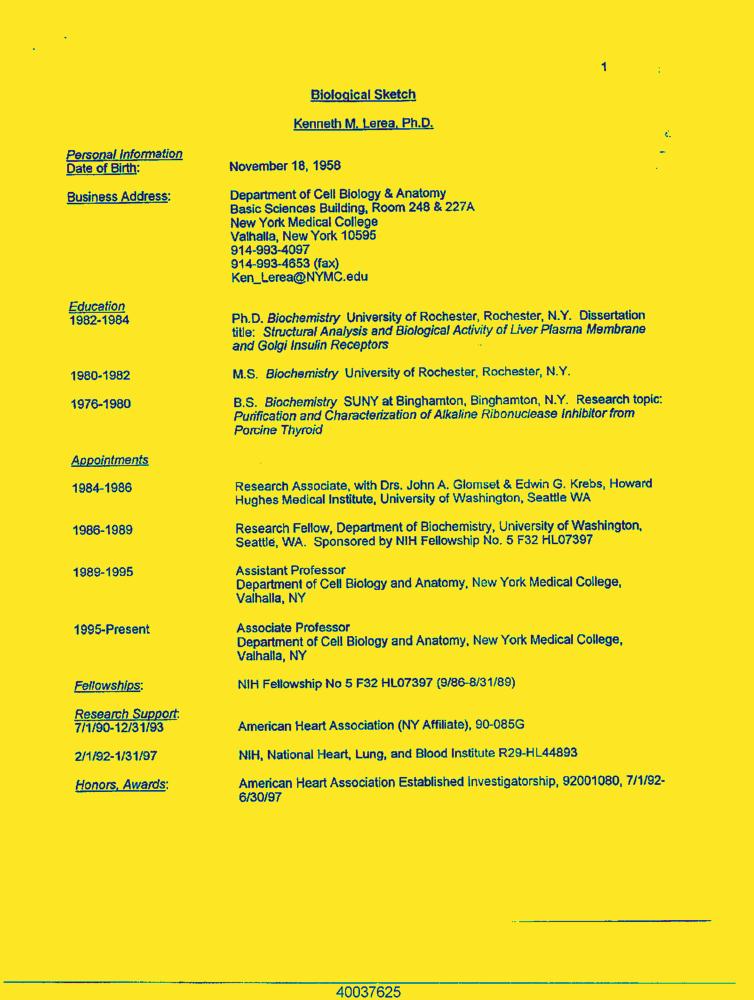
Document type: Resume-Doc